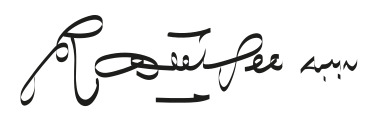
Signature of: p ramlee